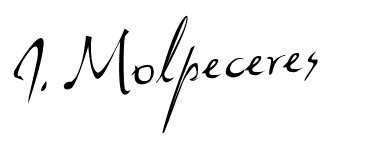
Signature of: joaquín molpeceres sánchez